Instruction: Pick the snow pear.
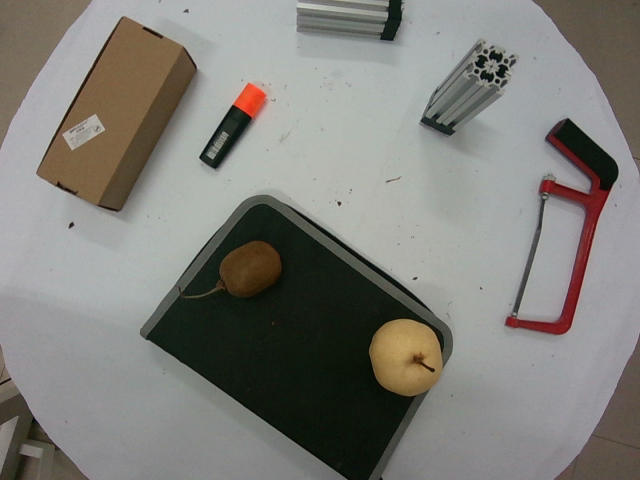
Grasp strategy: vertical